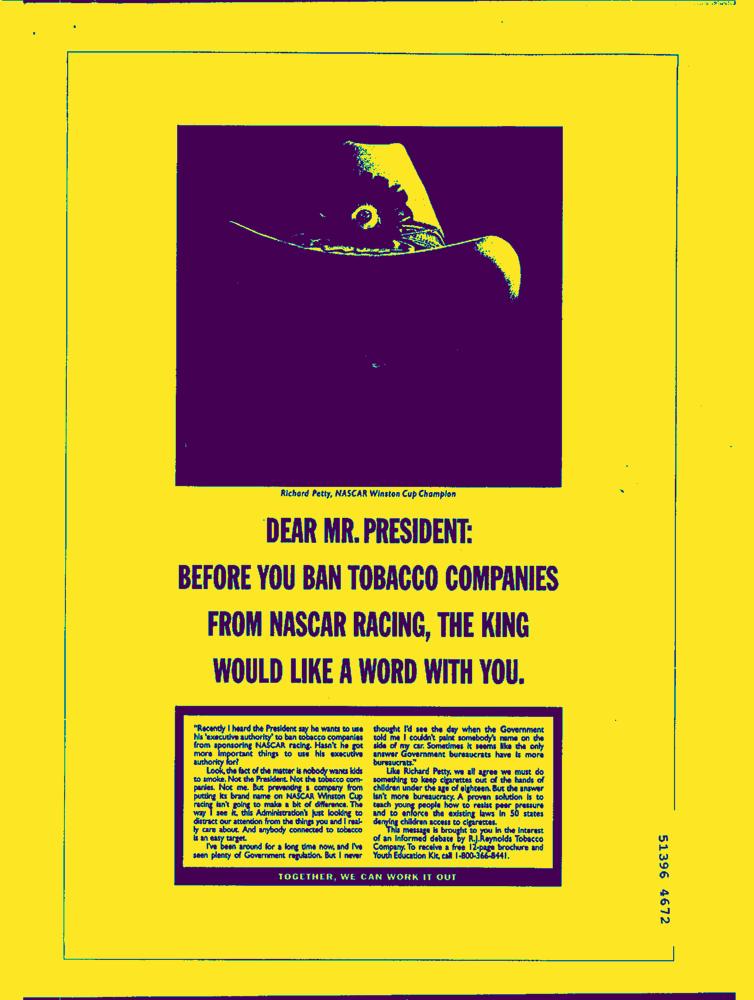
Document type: AD